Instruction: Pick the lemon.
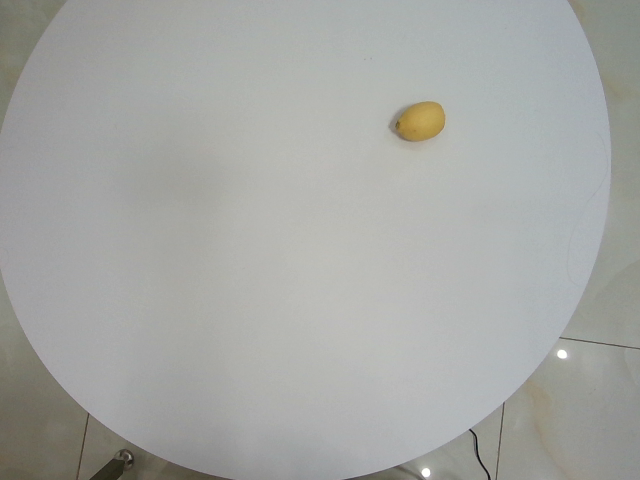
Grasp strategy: vertical